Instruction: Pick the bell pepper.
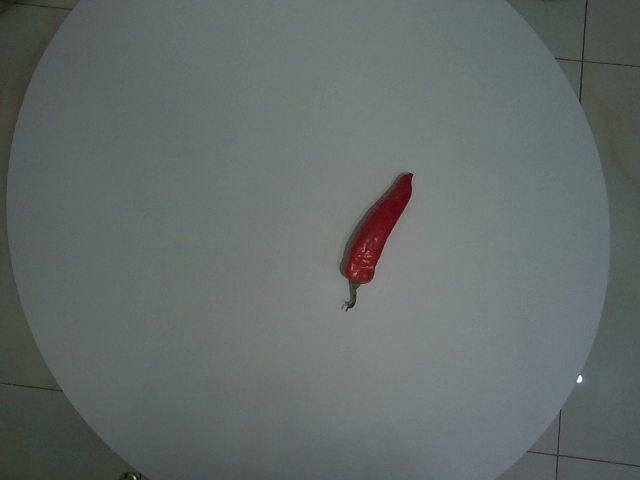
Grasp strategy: vertical